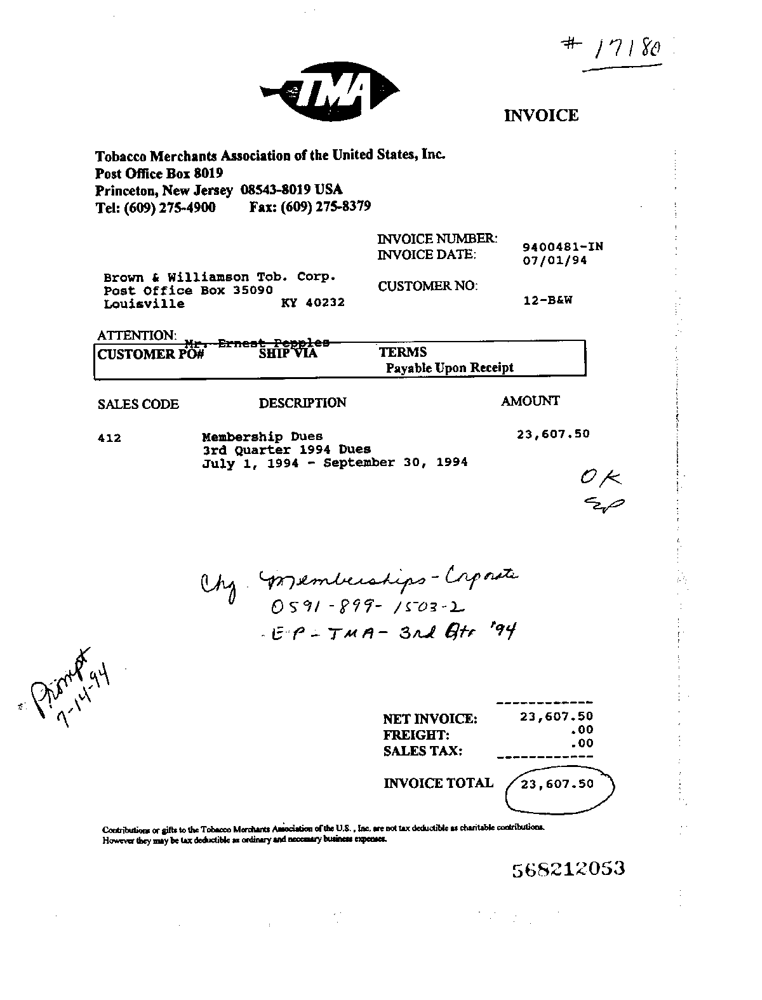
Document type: Invoice